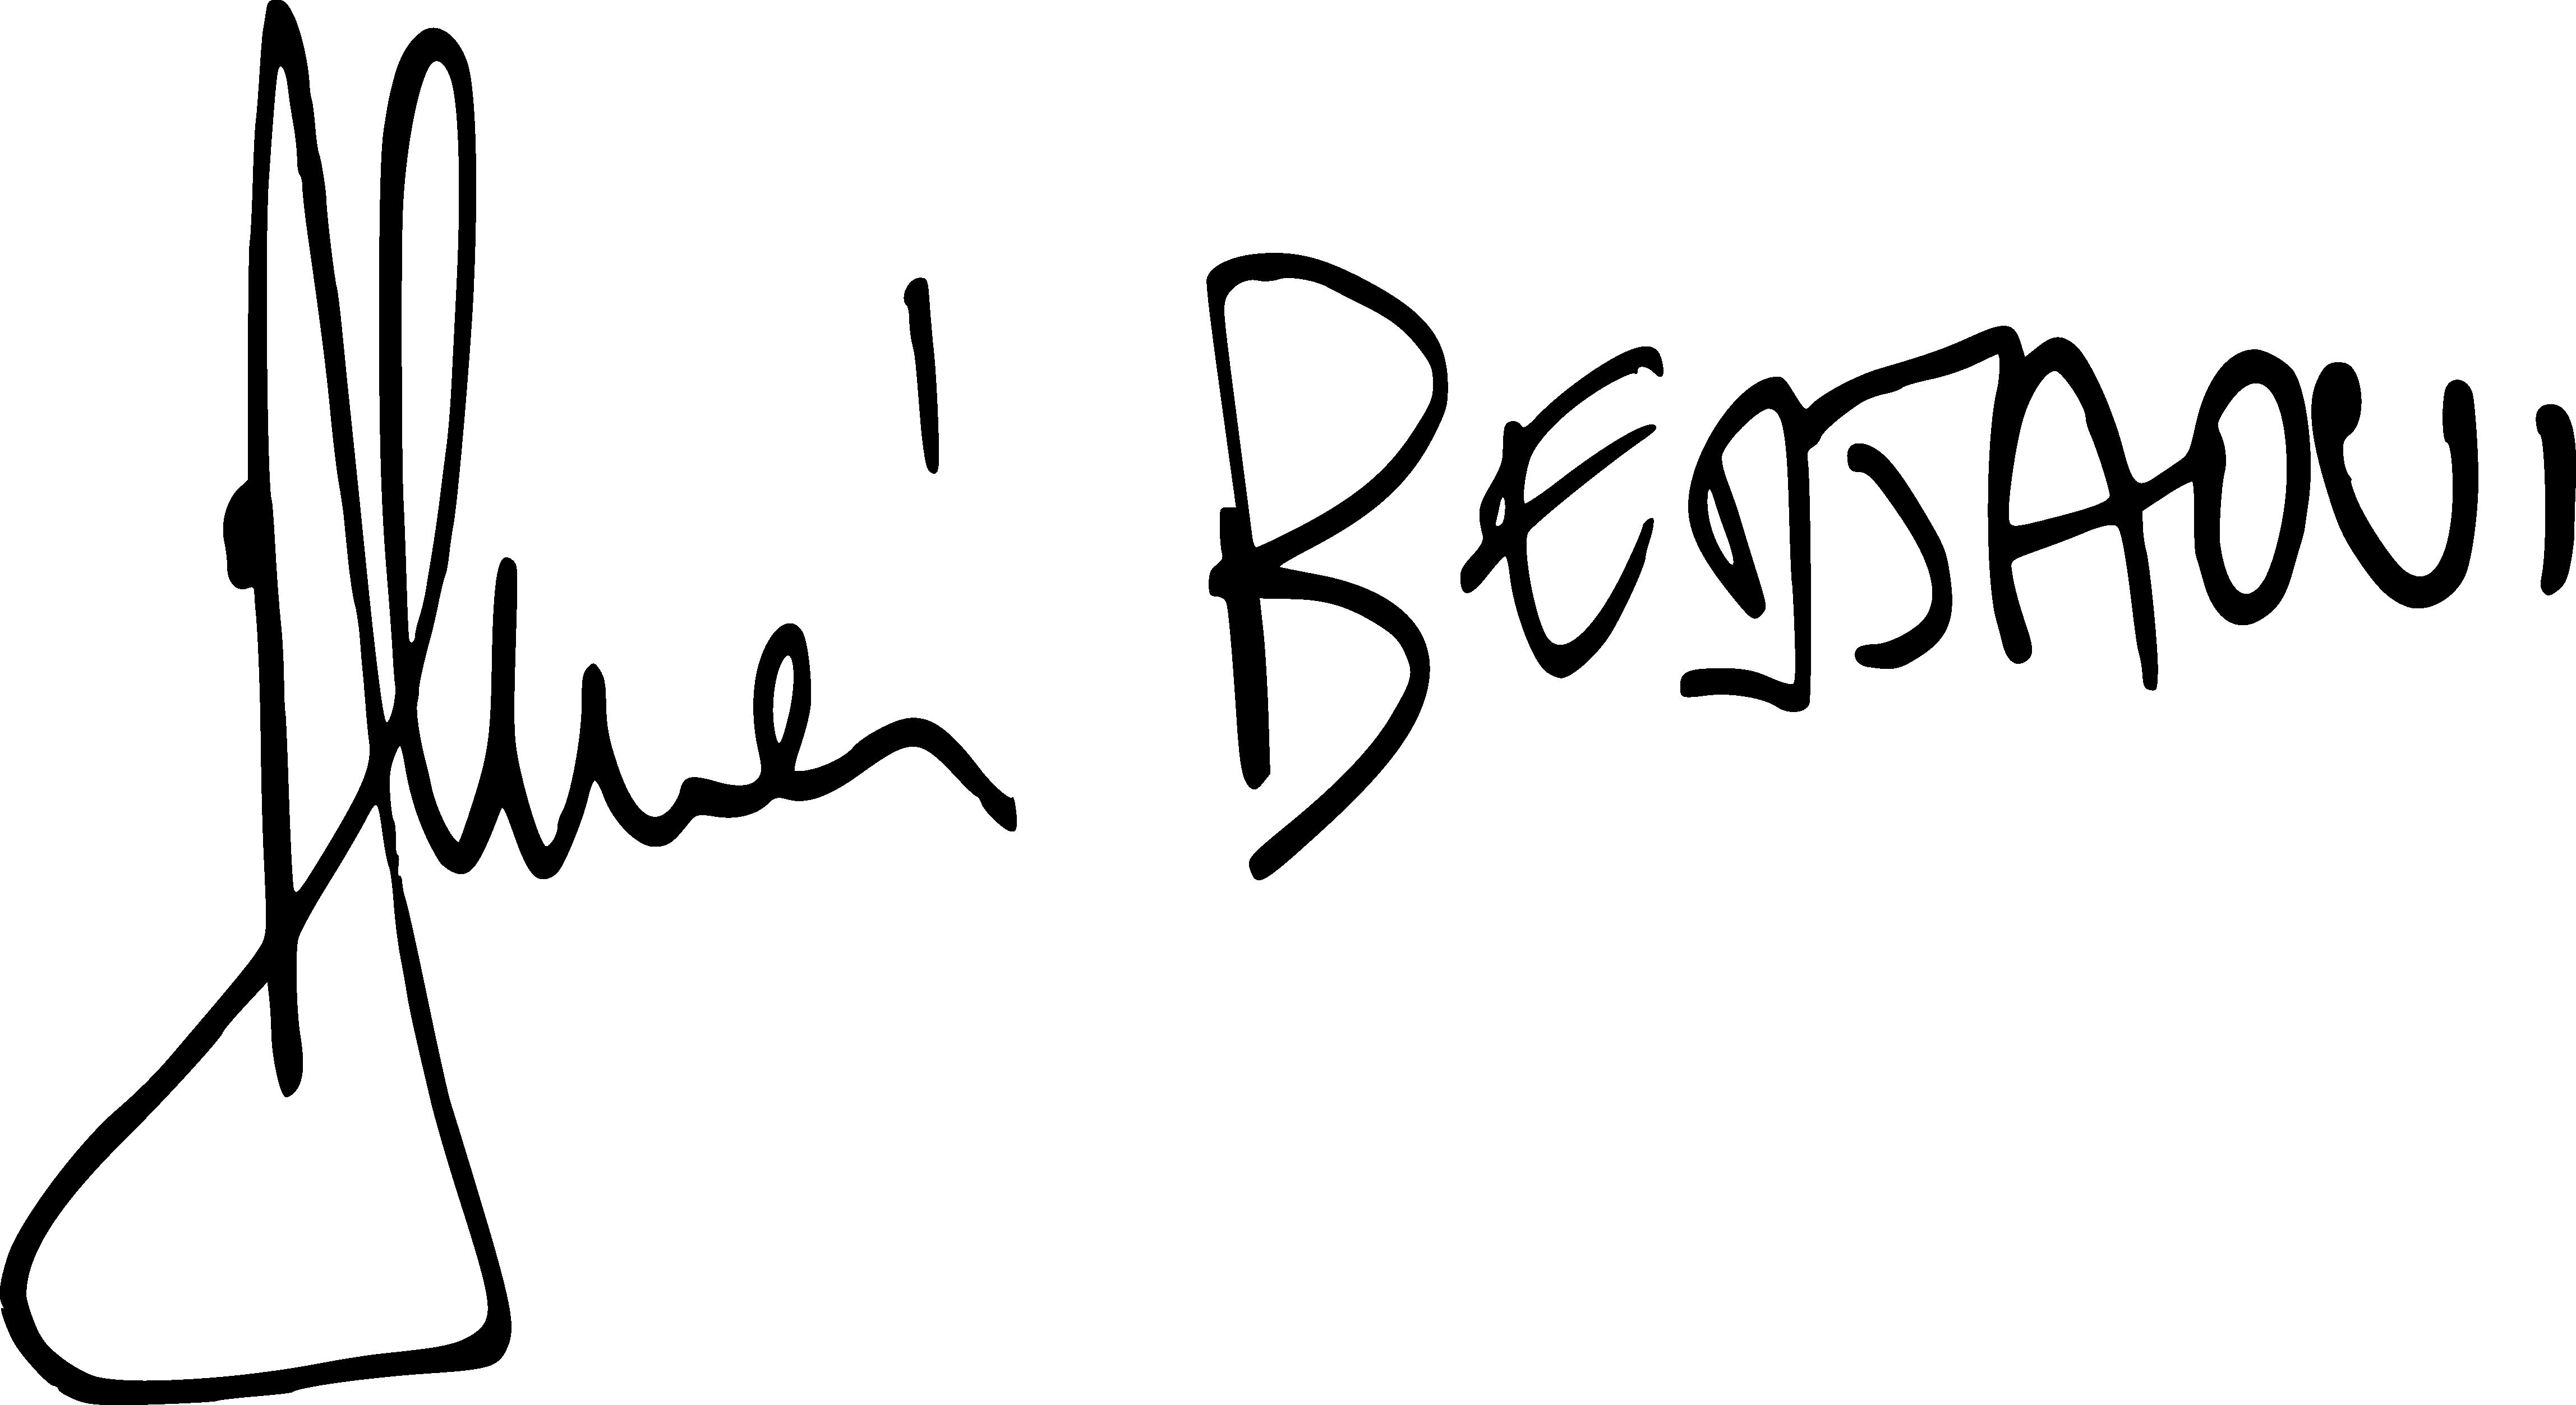
Signature of: ahmed bedjaoui